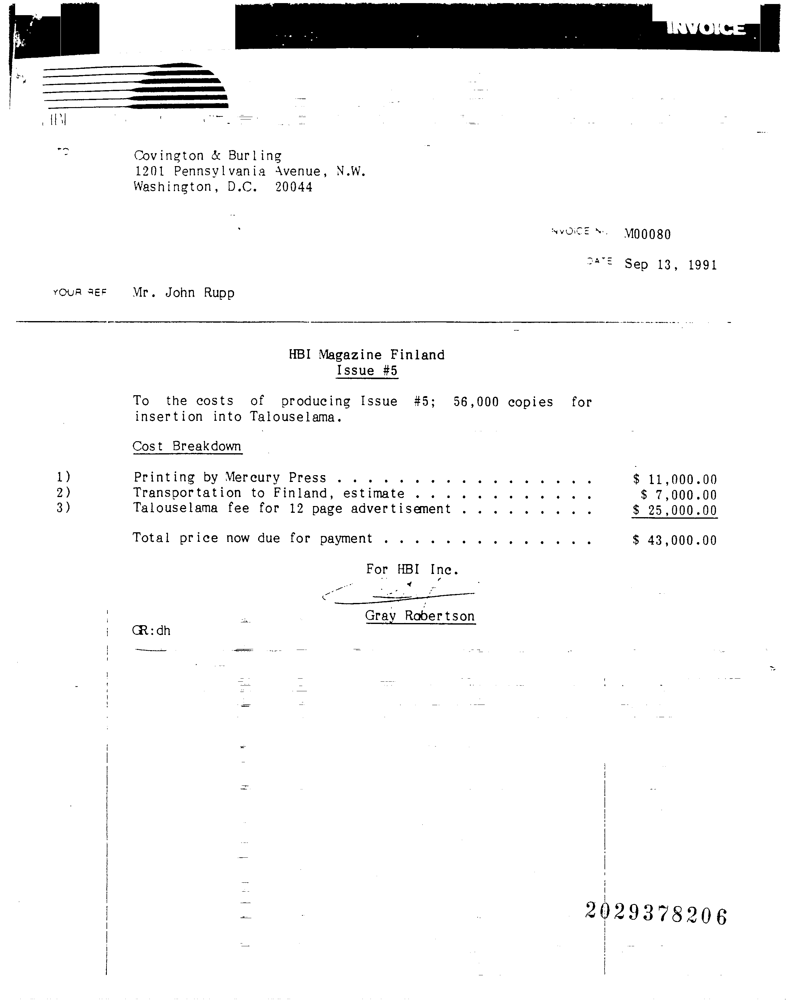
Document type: Invoice